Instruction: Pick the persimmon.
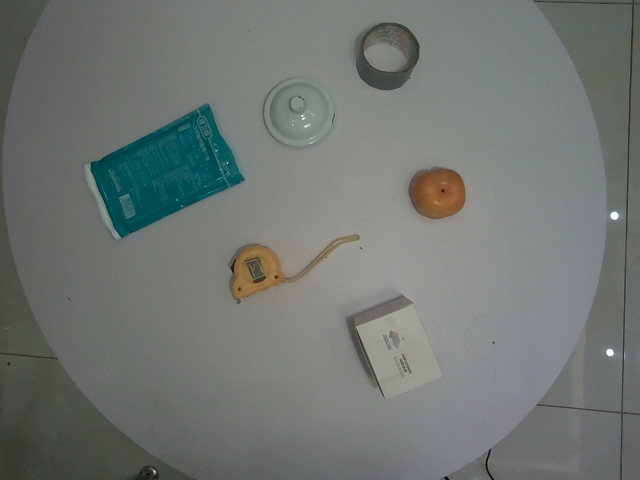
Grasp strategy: vertical